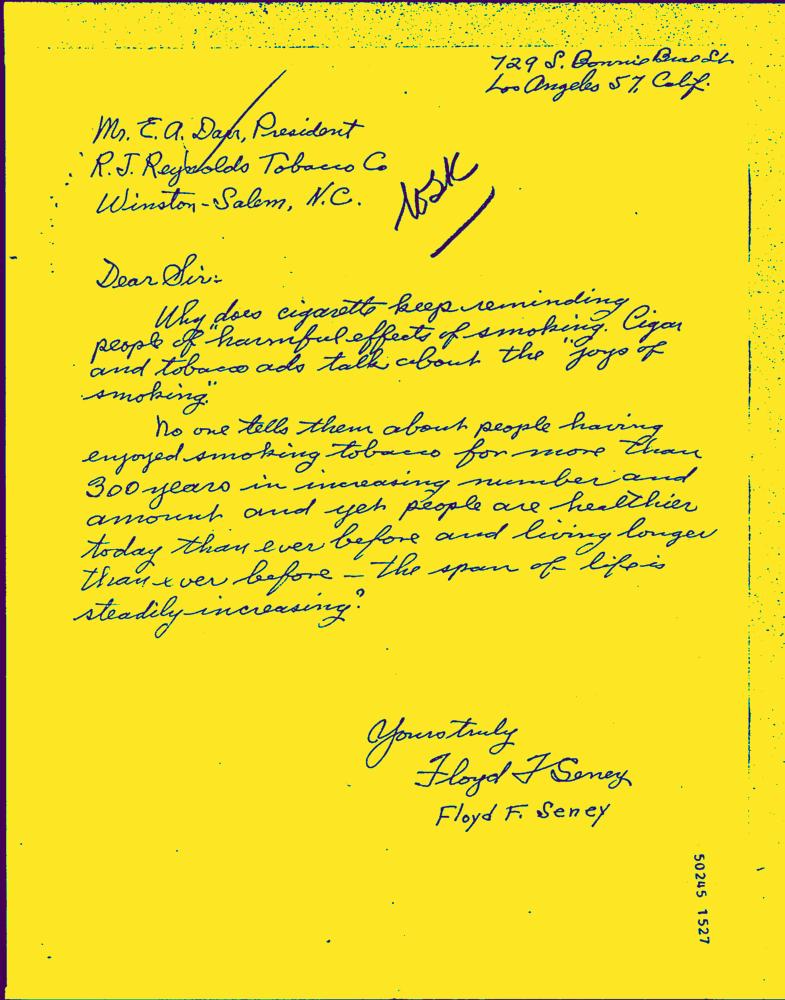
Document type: Hand-Written